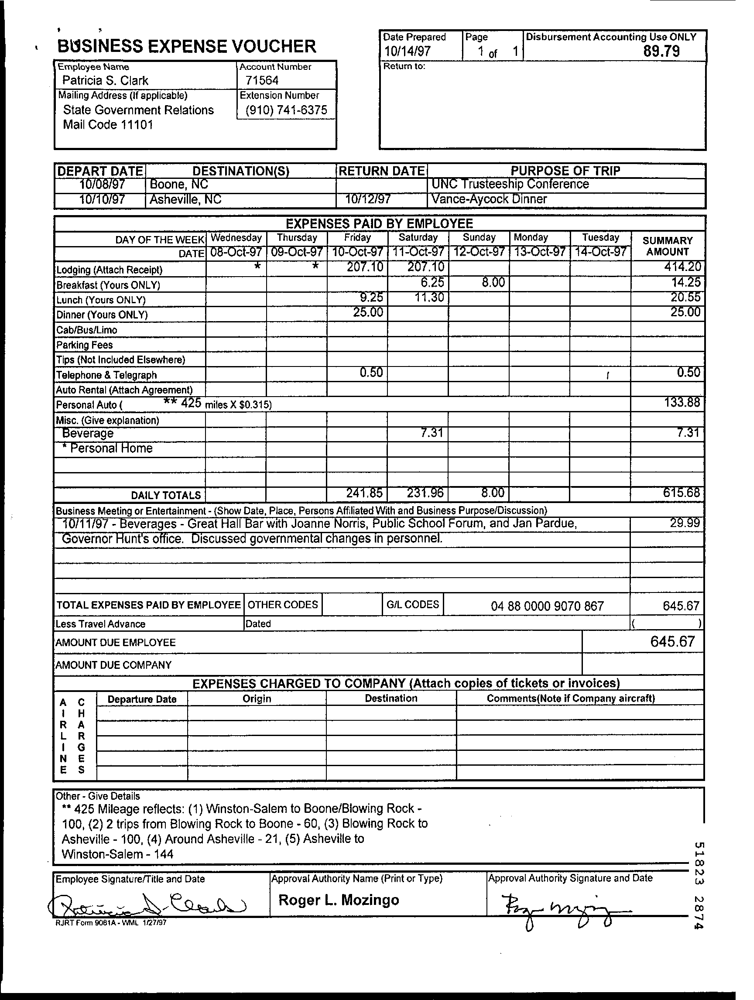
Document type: Invoice